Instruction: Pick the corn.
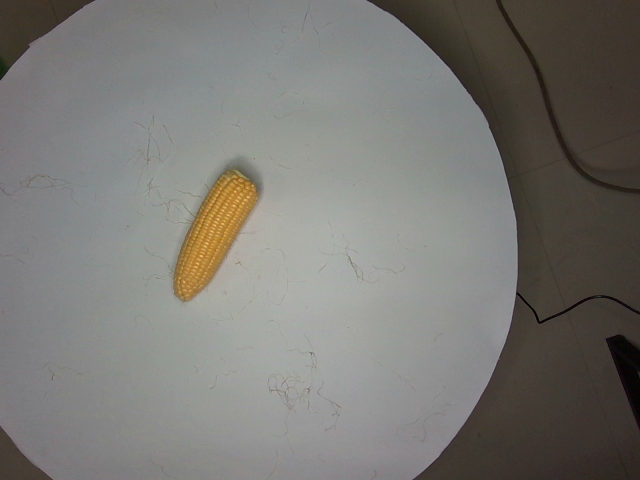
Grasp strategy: vertical